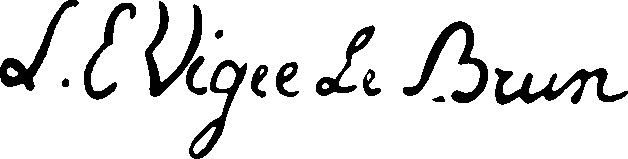
Signature of: élisabeth louise vigée le brun